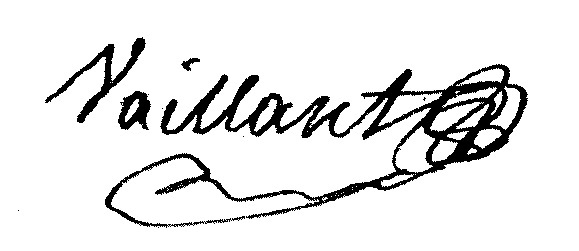
Signature of: jacques louis nicolas vaillant